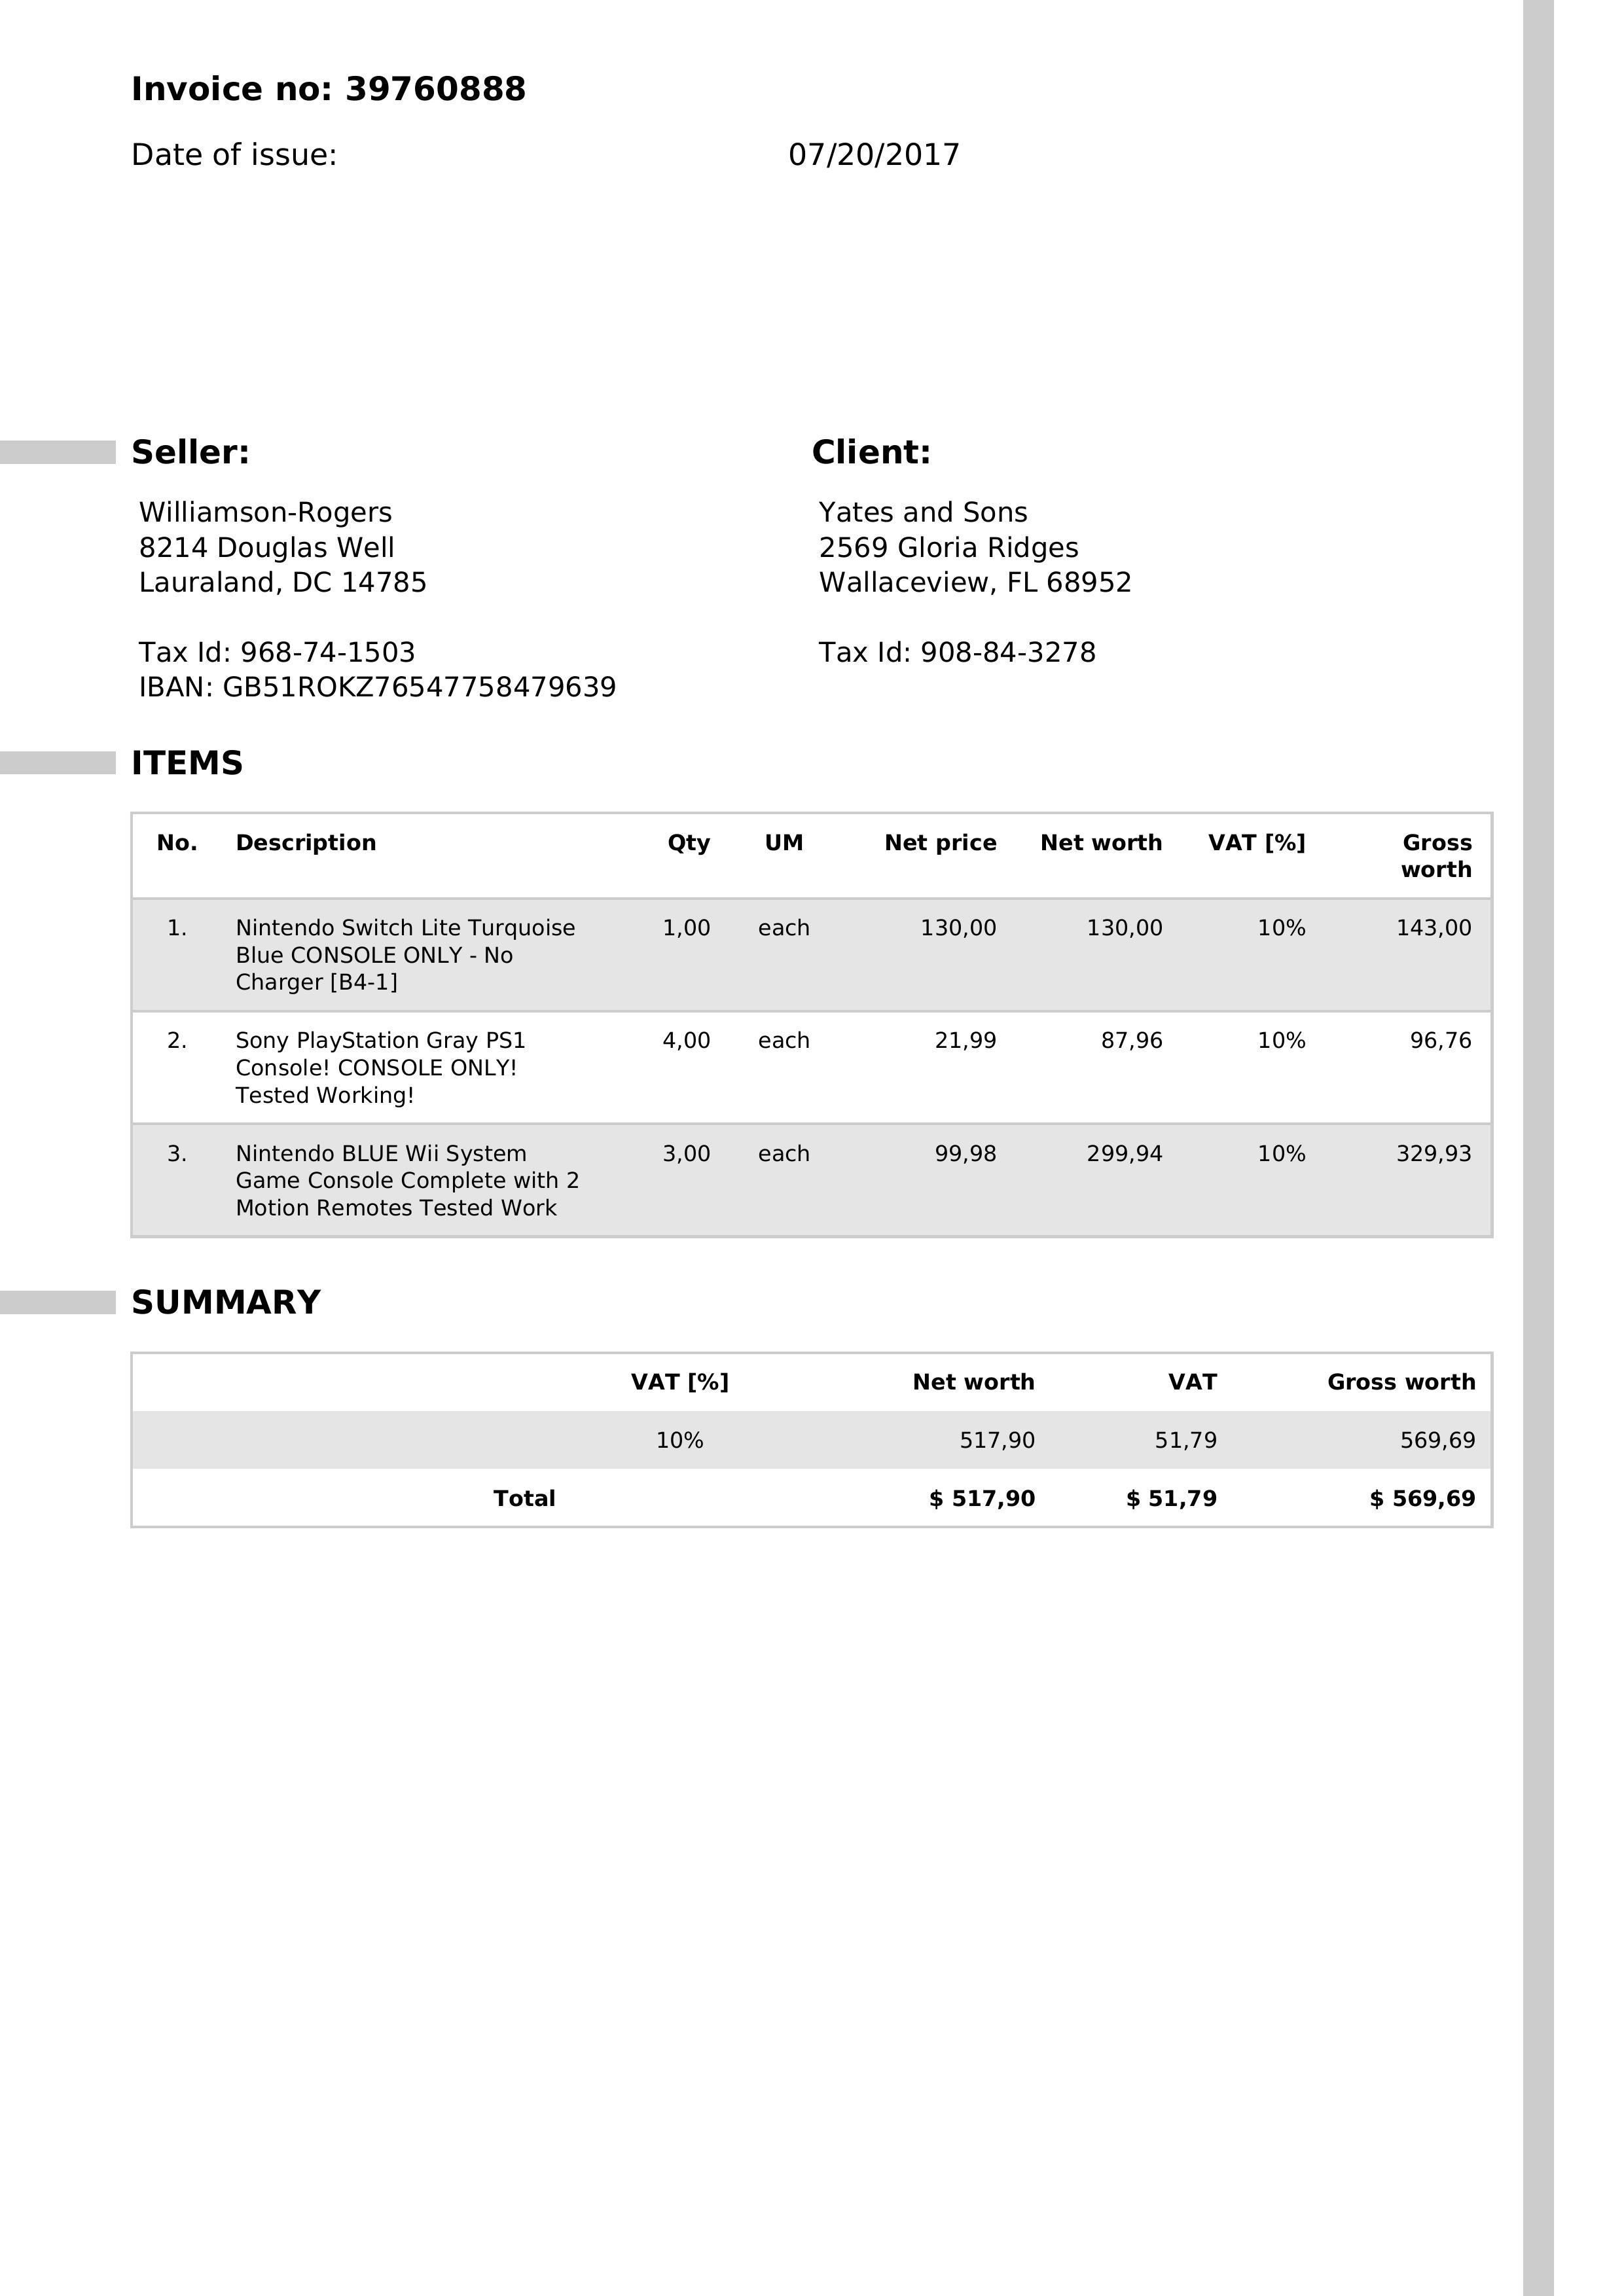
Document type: Invoice